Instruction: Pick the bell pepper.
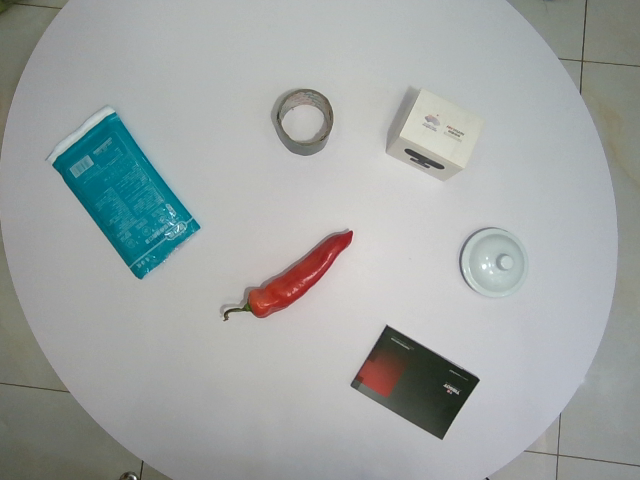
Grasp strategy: vertical